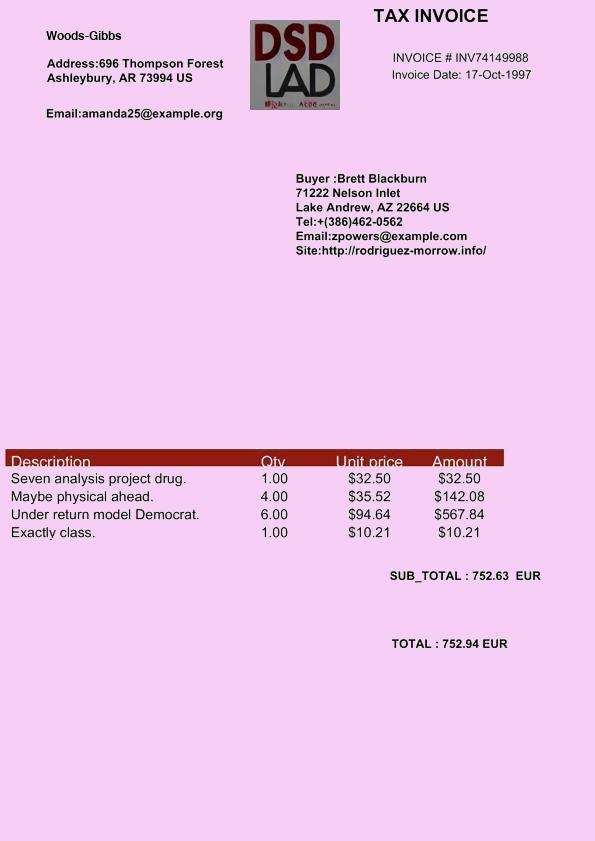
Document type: Invoice